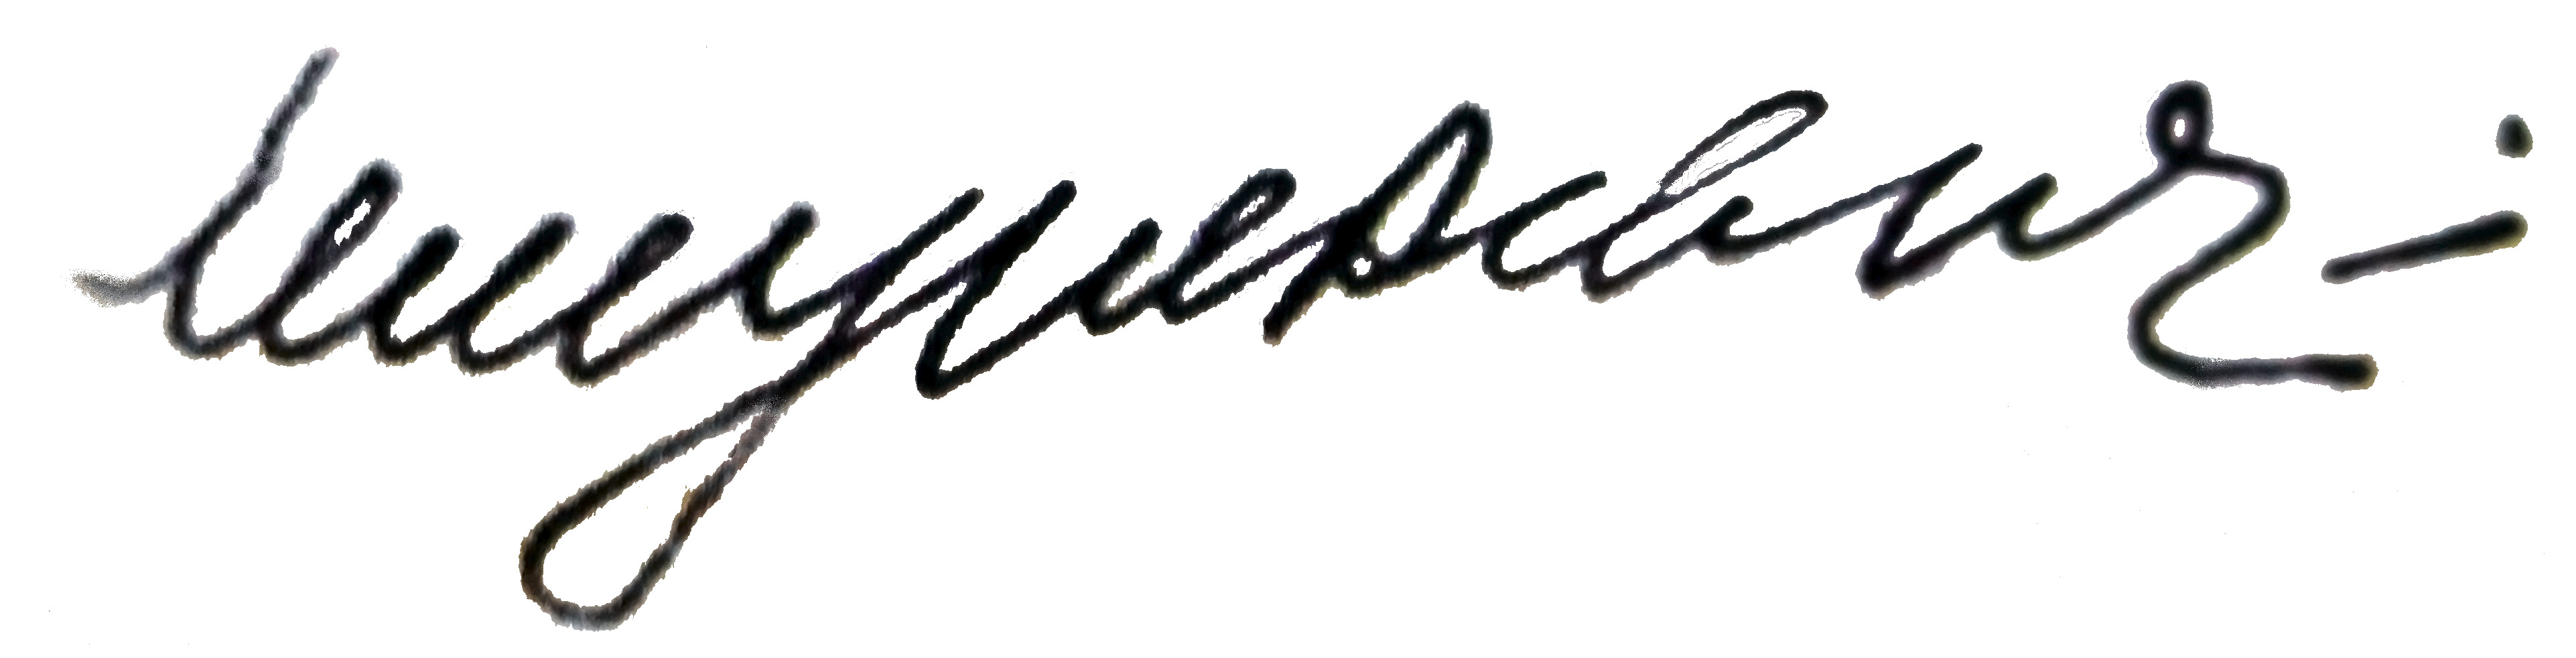
Signature of: yakov smushkevich